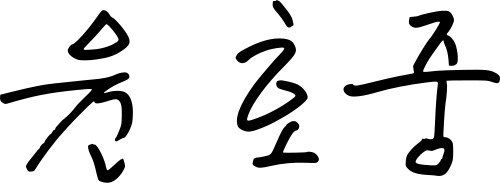
Signature of: yun ho jung